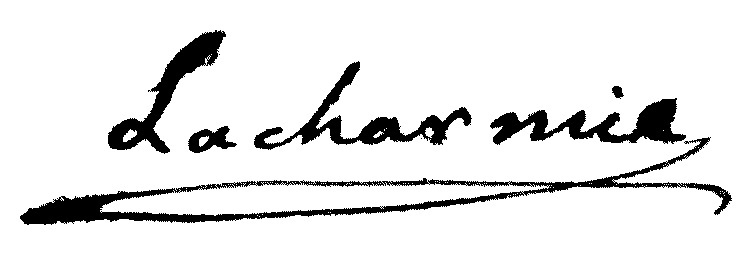
Signature of: jean françois fournier de la charmie